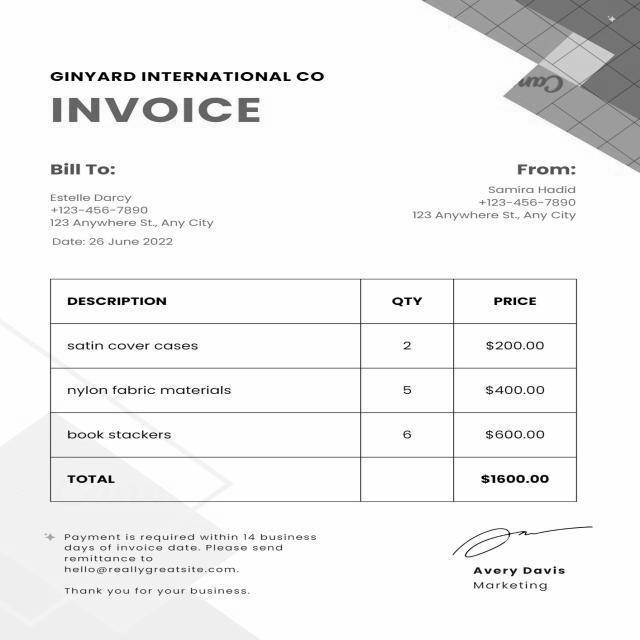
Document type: Invoice